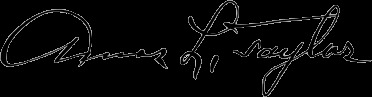
Signature of: amos taylor